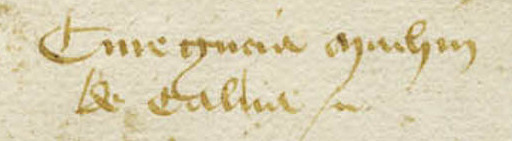
Signature of: matxin zalba